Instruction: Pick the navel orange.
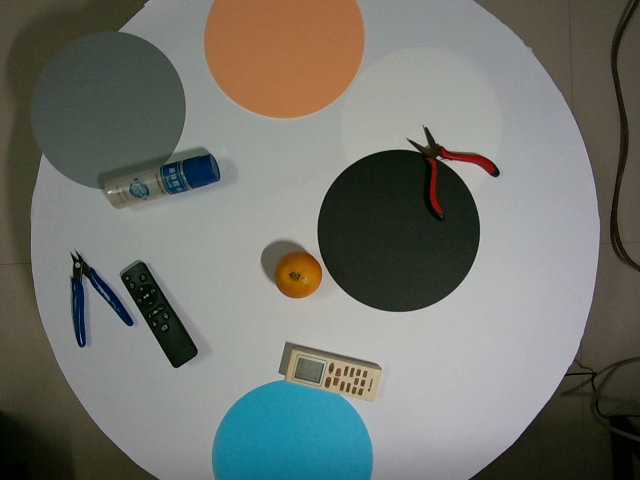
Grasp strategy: vertical